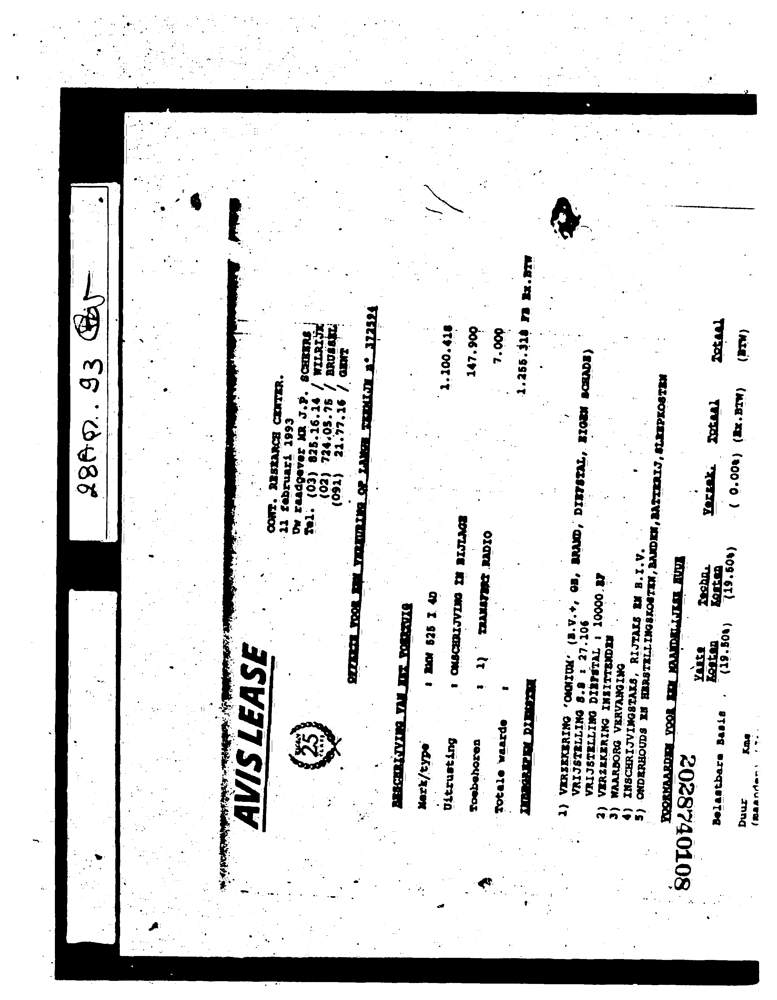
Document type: Invoice